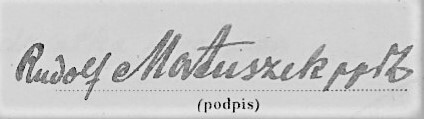
Signature of: rudolf matuszek